Question: What is the date of the hearing as scheduled in the document?
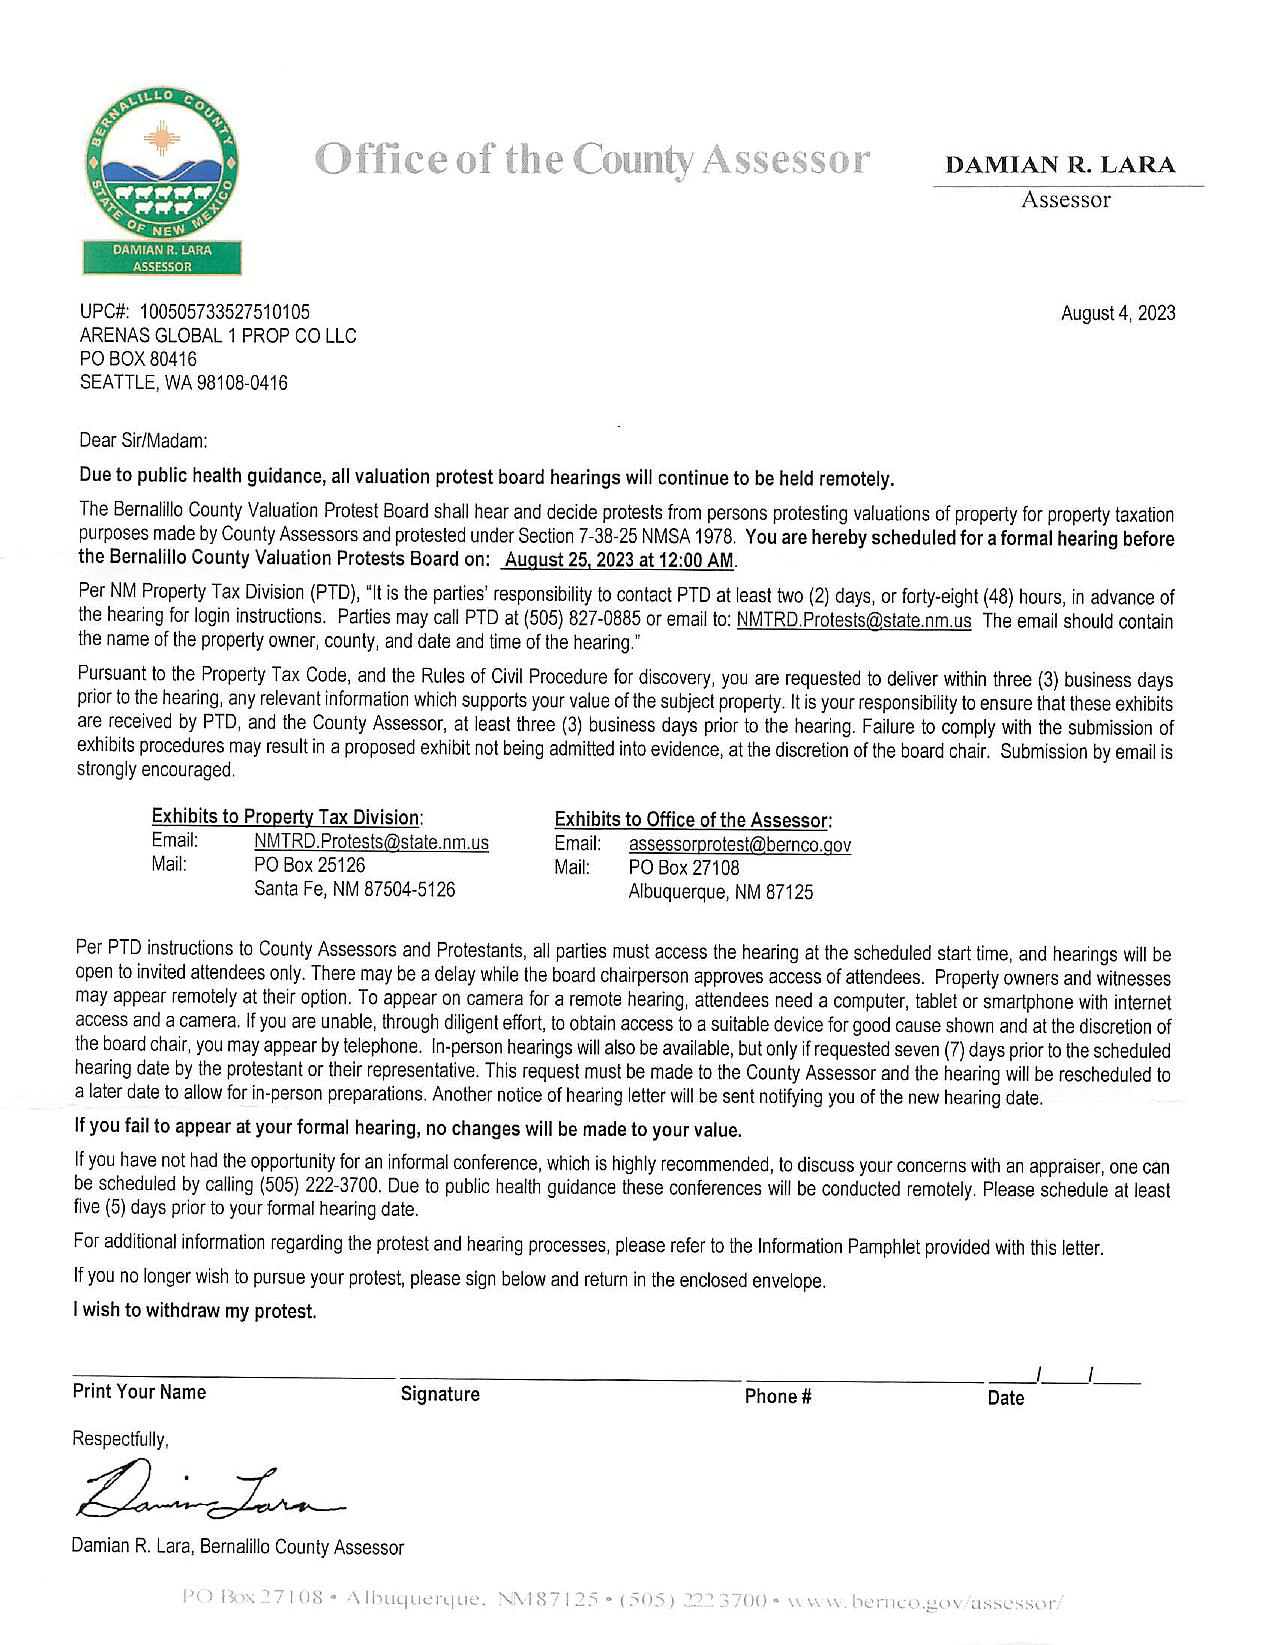
Answer: "August 25, 2023 at 12:00 AM"